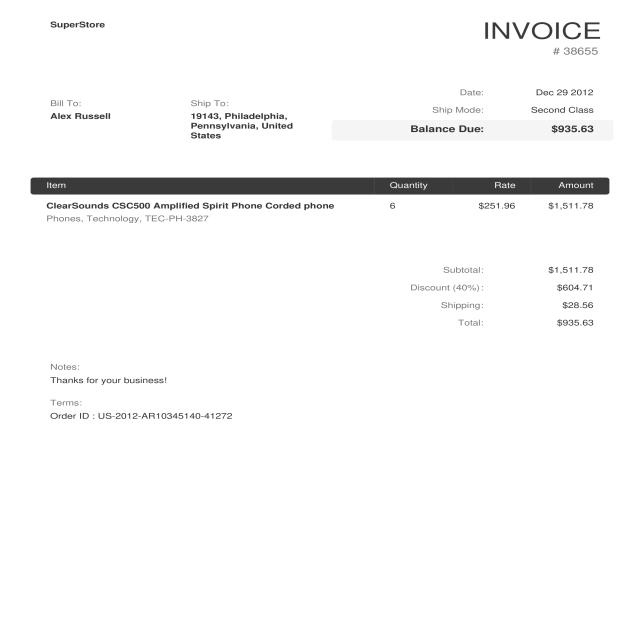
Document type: Invoice